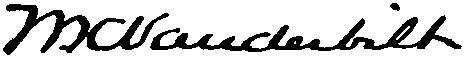
Signature of: william kissam vanderbilt i